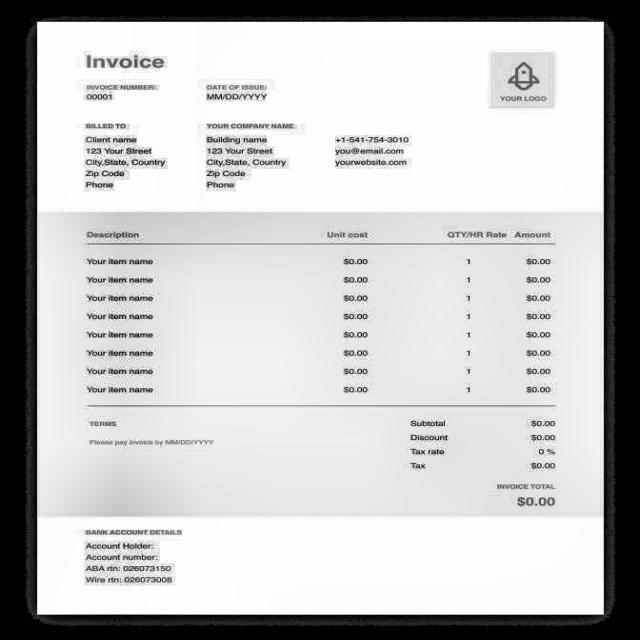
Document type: Invoice